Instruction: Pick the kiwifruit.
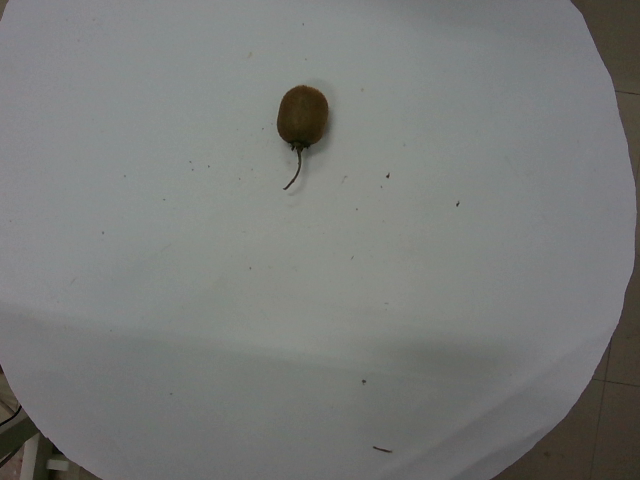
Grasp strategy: vertical